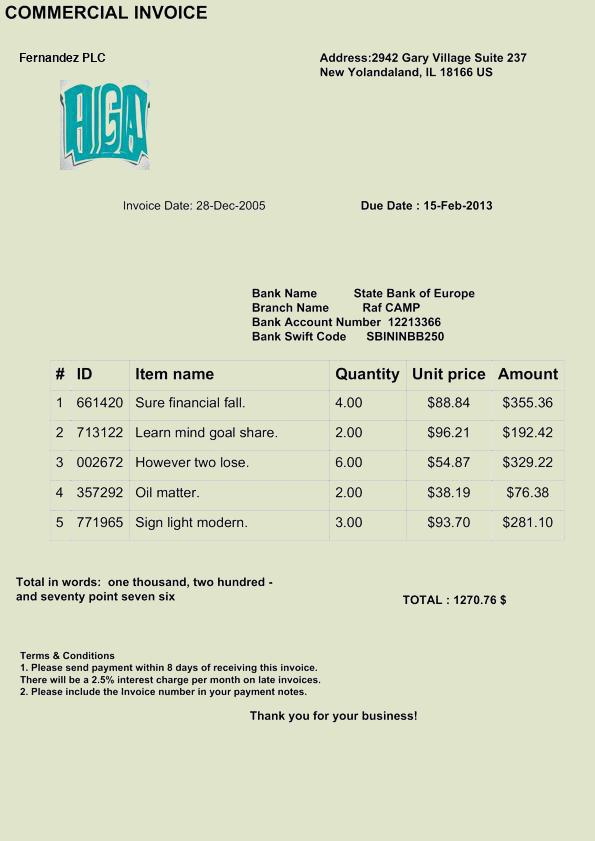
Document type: Invoice